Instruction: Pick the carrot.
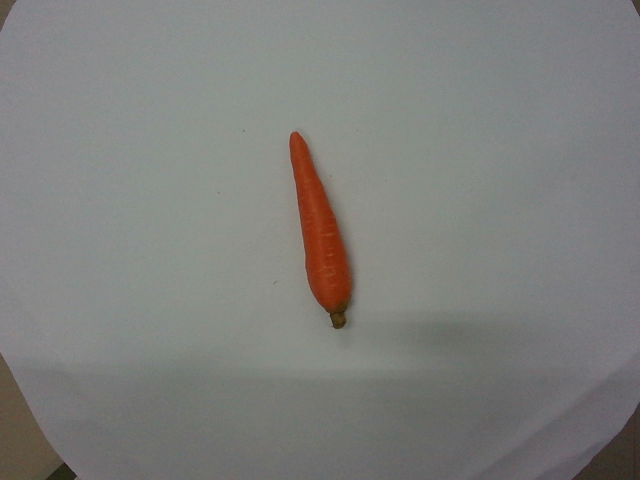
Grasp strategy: vertical